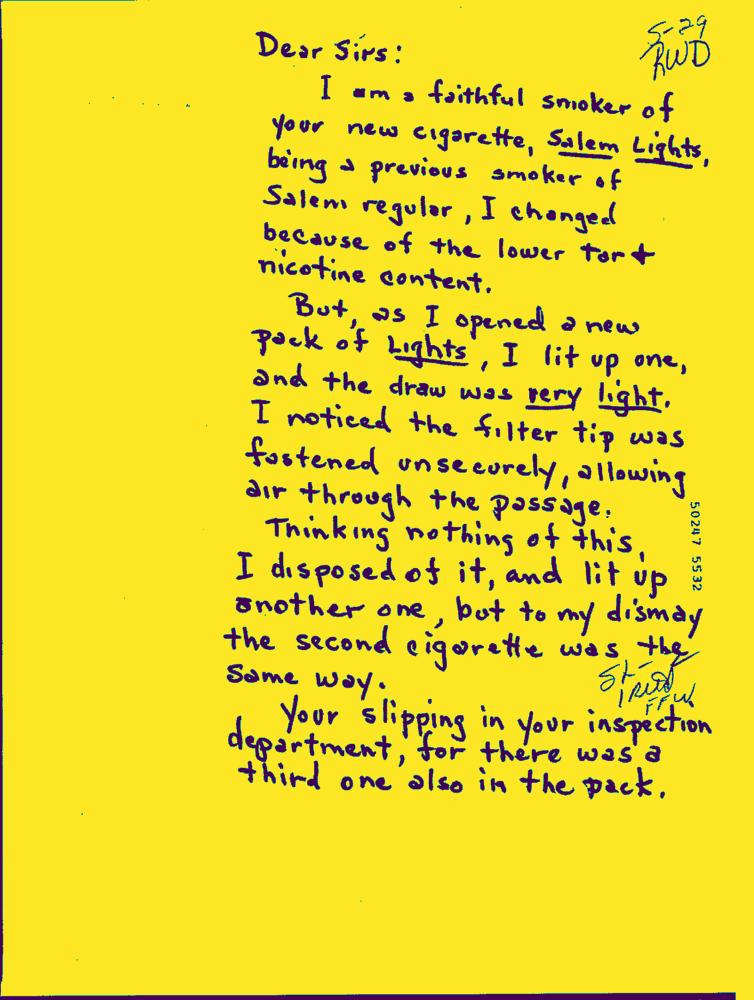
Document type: Hand-Written